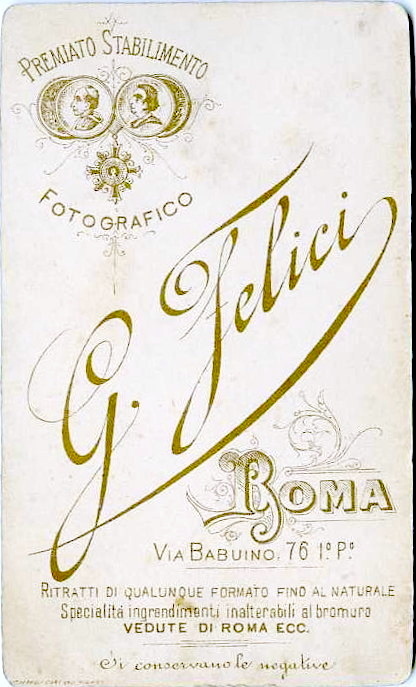
Signature of: giuseppe felici